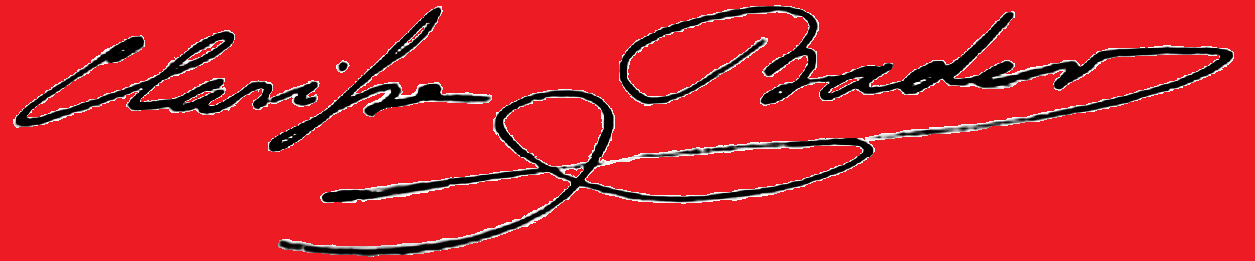
Signature of: clarisse bader